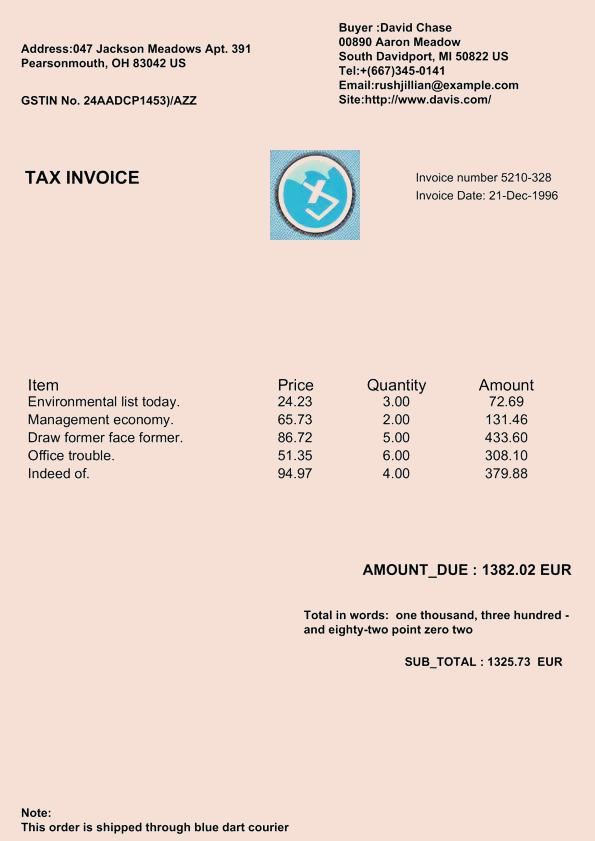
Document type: Invoice